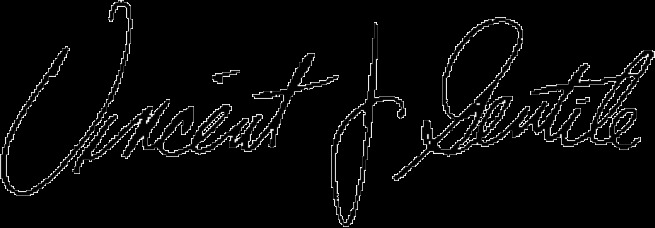
Signature of: vincent j gentile